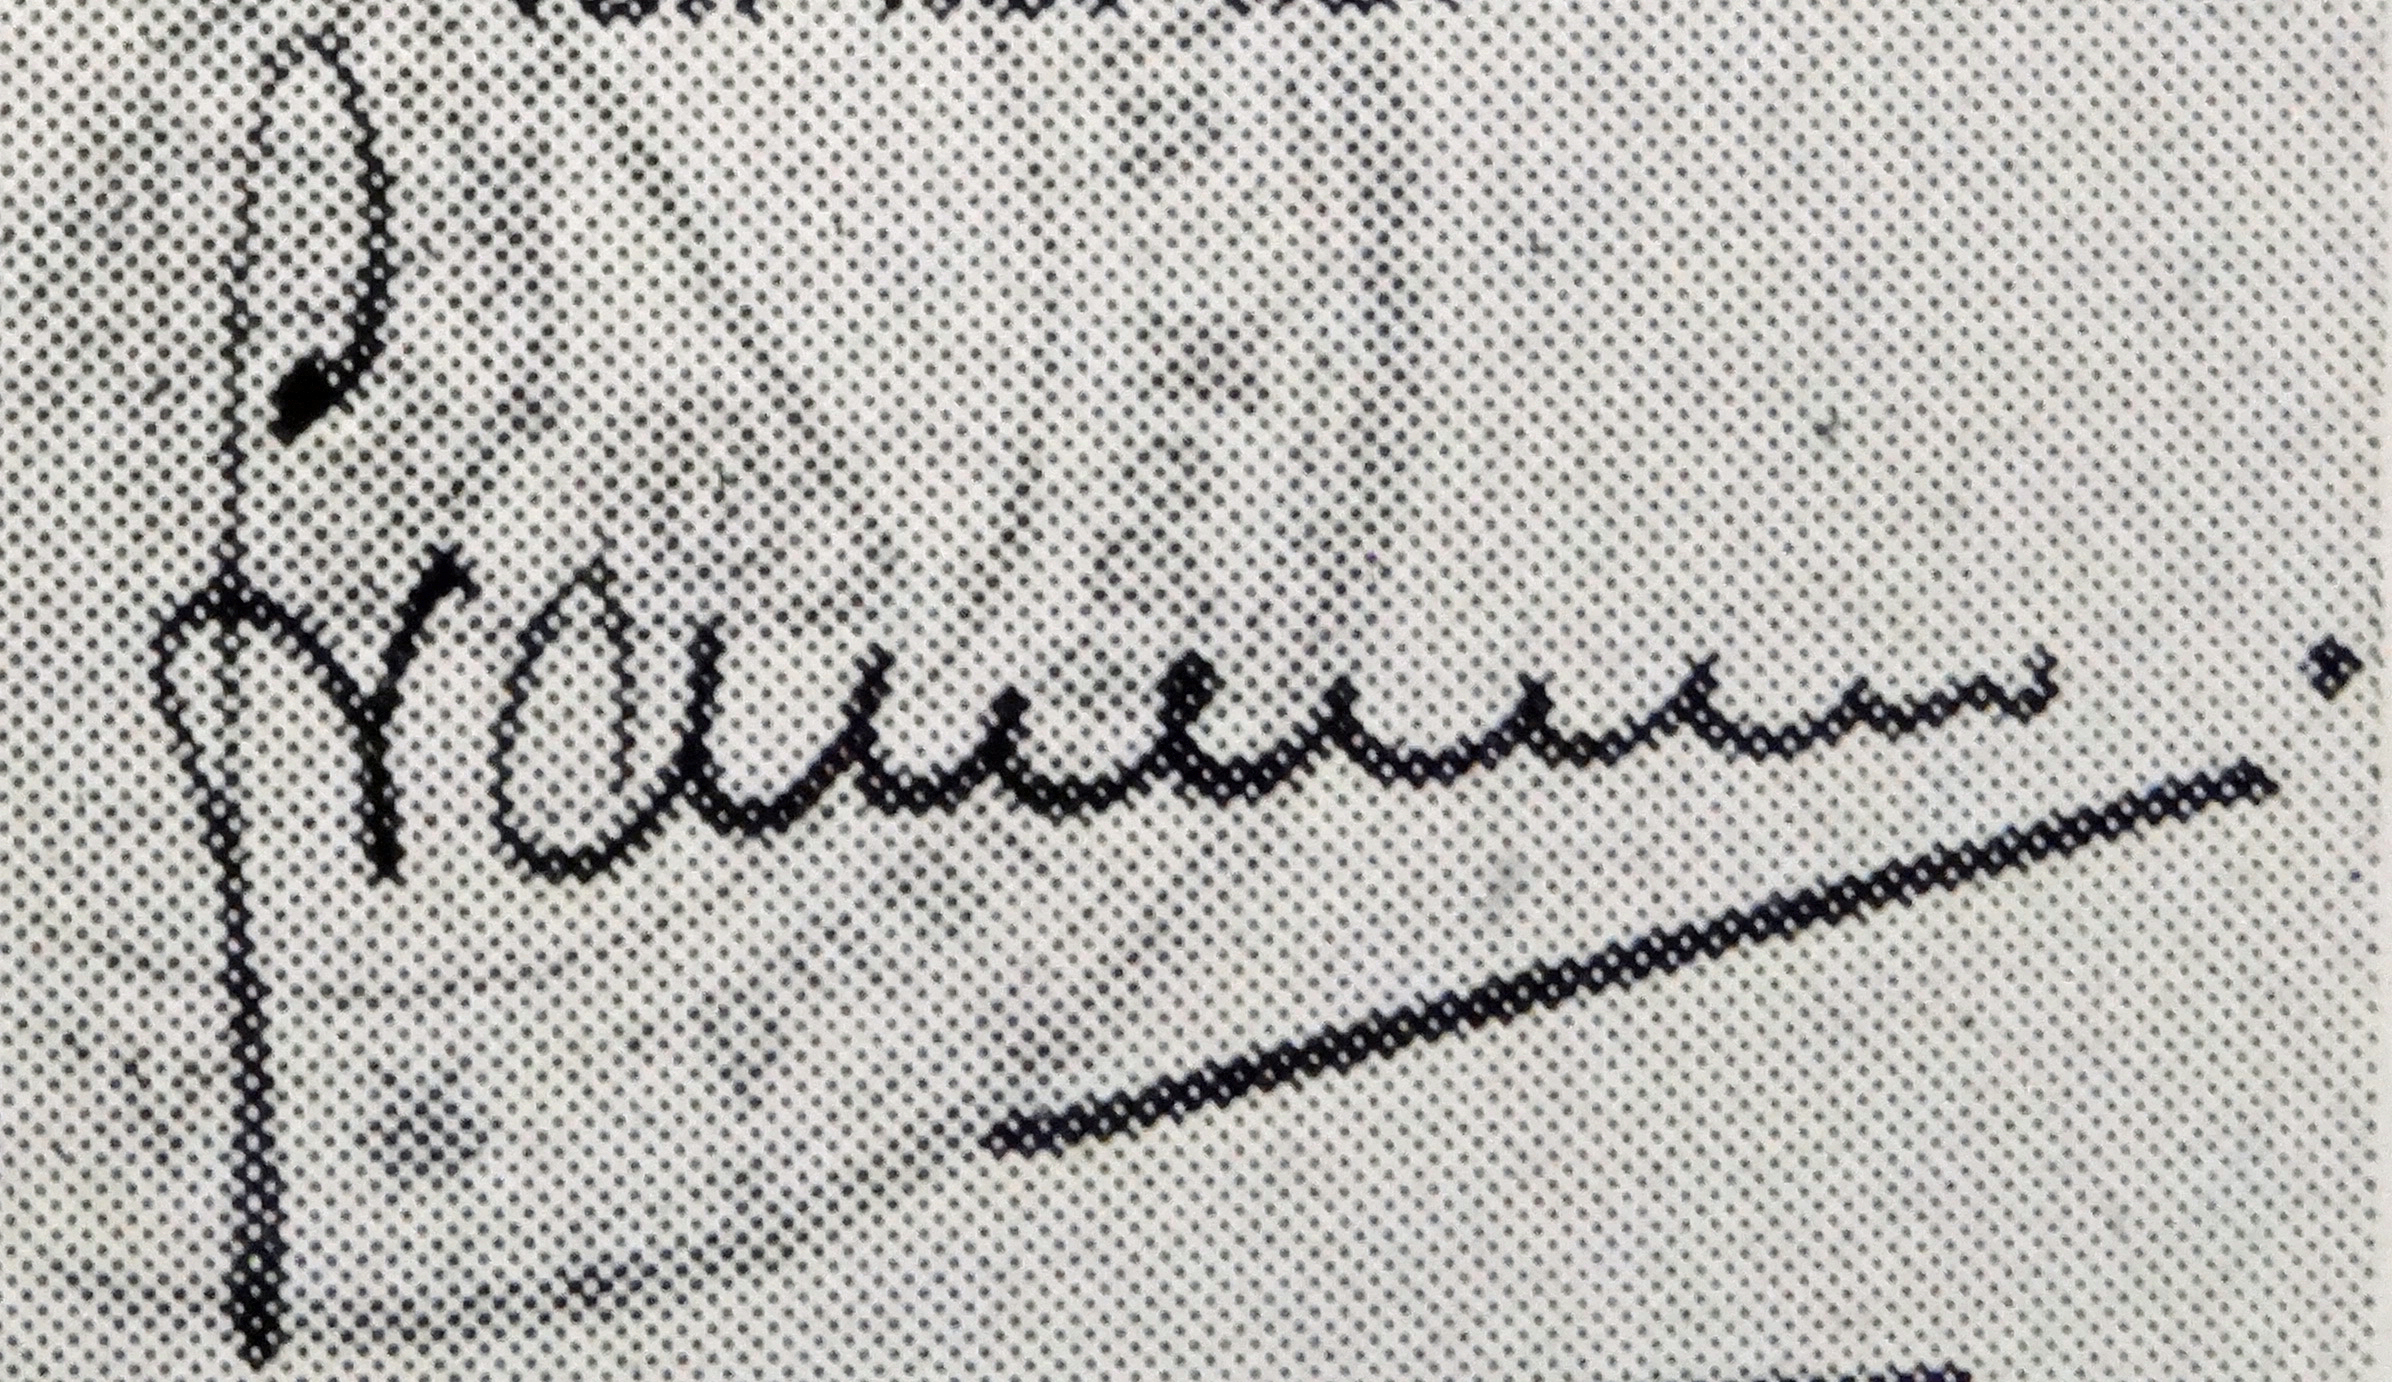
Signature of: toon fransema